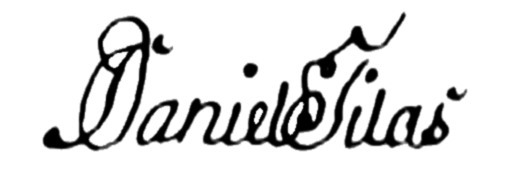
Signature of: daniel tilas